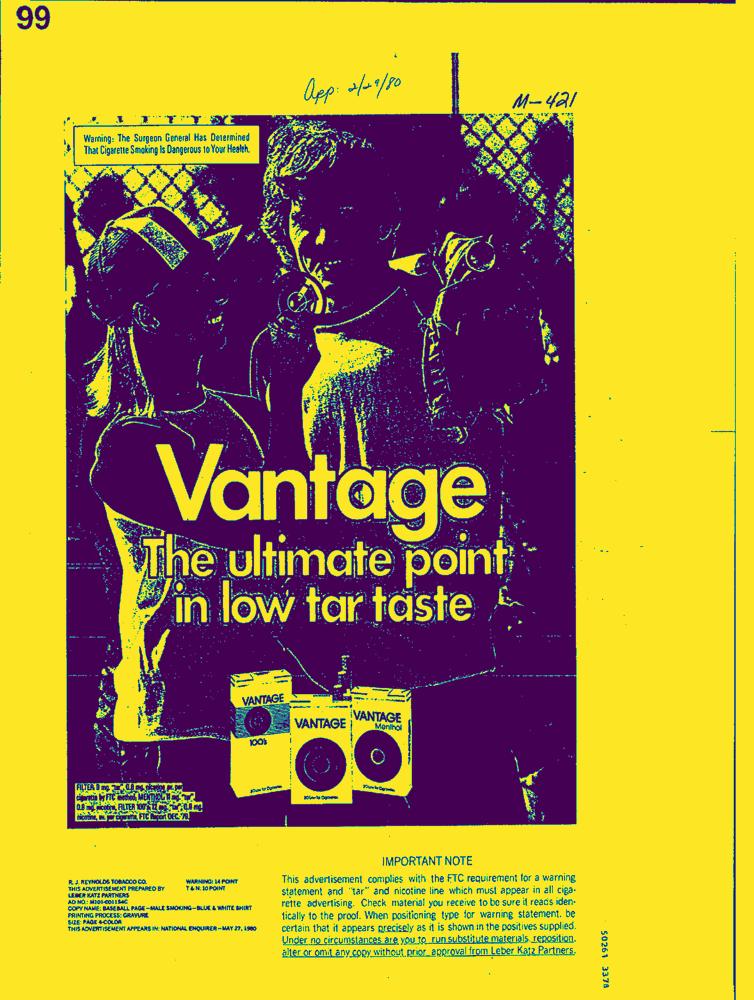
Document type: AD